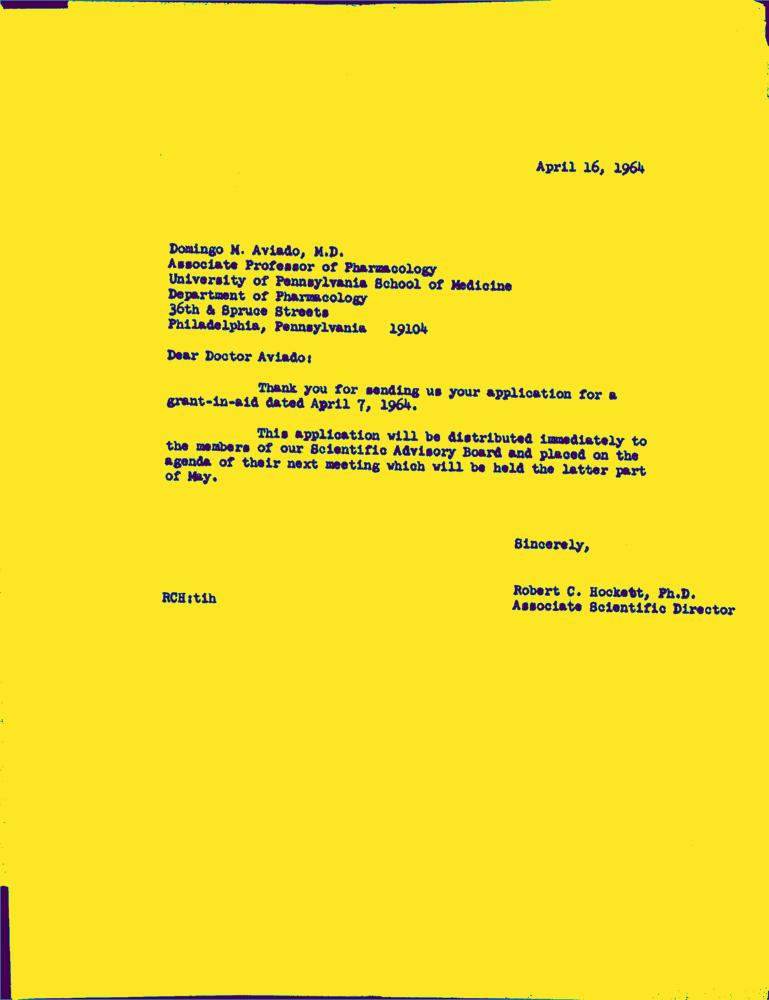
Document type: Letter-Doc